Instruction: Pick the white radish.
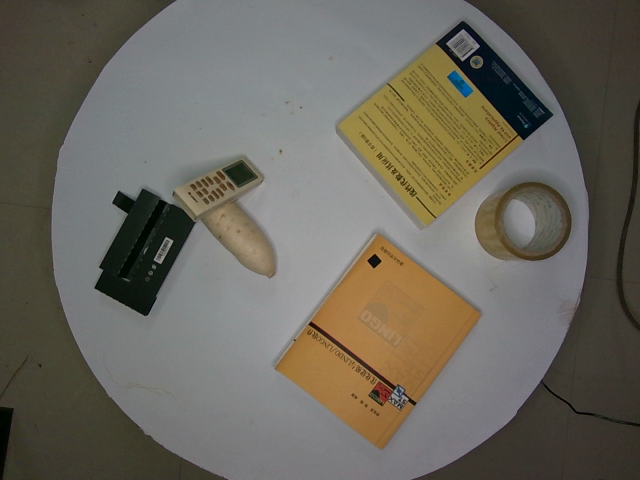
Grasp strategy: vertical